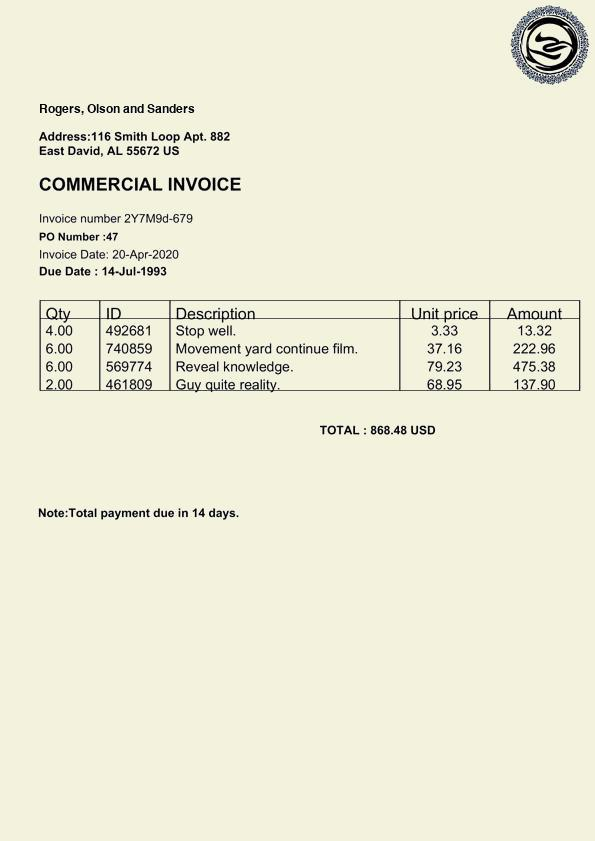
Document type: Invoice